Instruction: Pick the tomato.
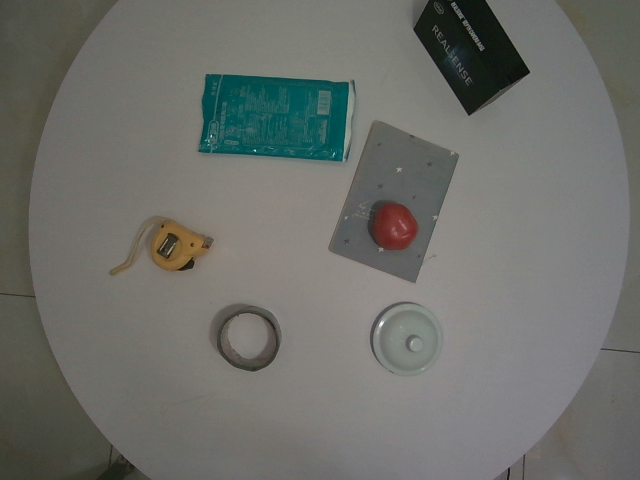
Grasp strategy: vertical